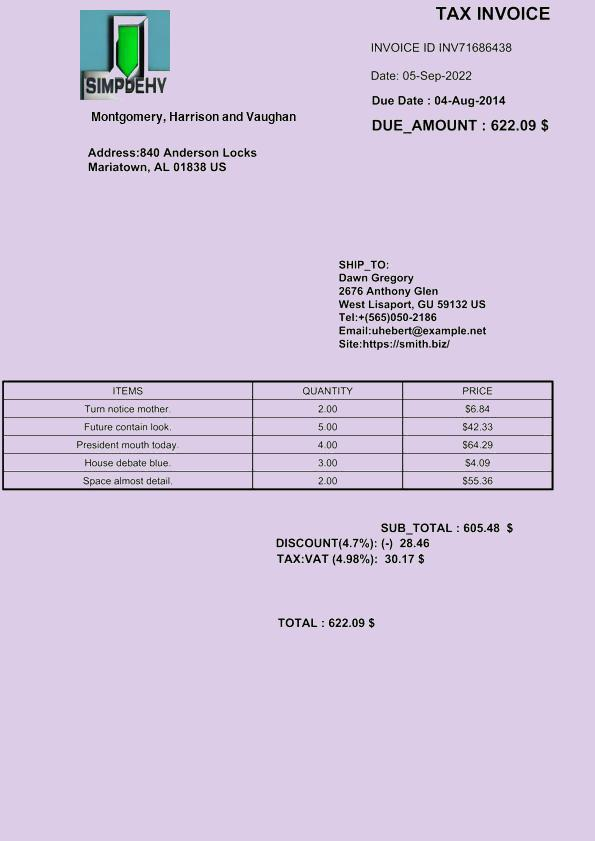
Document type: Invoice